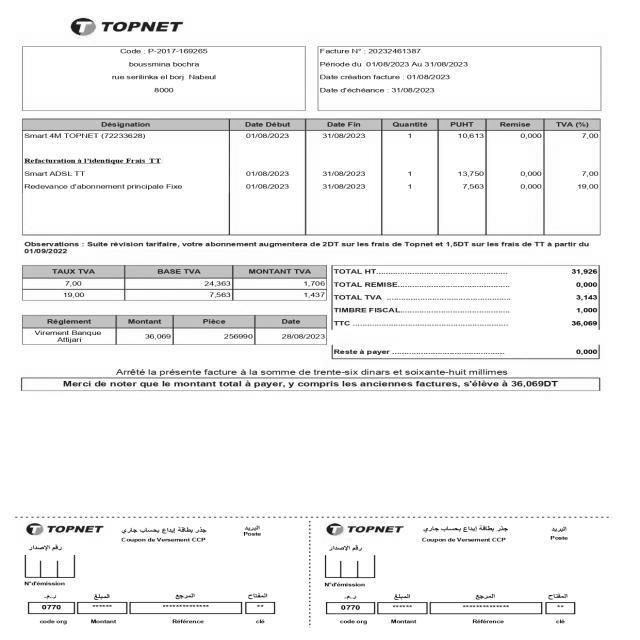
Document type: Invoice